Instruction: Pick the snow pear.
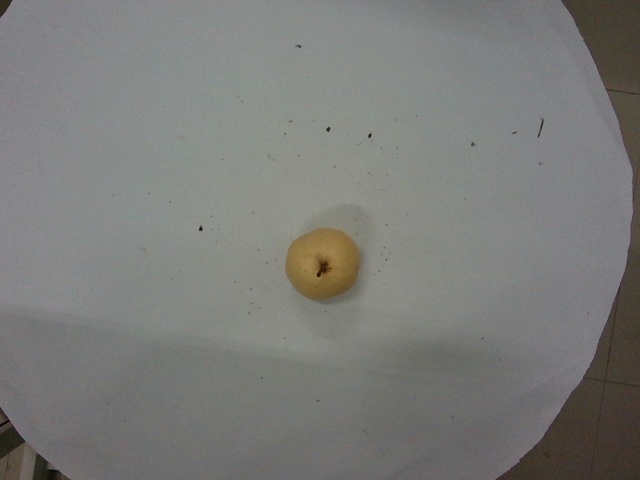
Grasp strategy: vertical